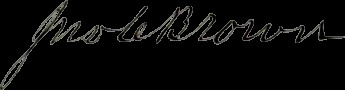
Signature of: john c brown